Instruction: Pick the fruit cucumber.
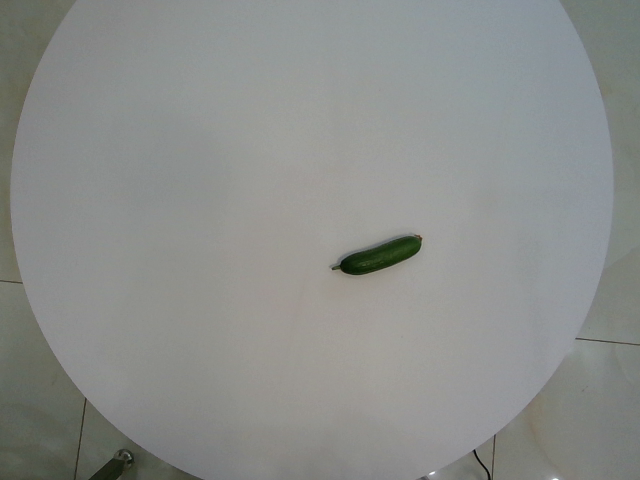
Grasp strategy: vertical